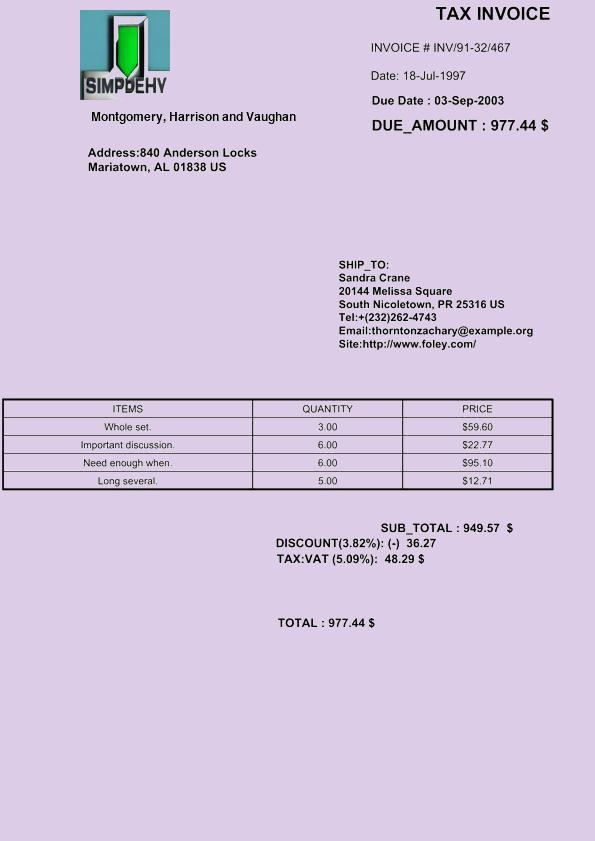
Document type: Invoice